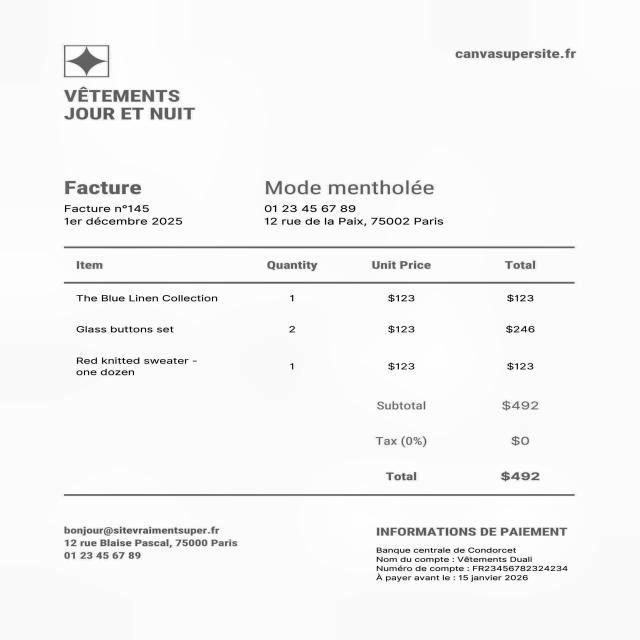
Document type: Invoice